Question: Describe the condition in detail:
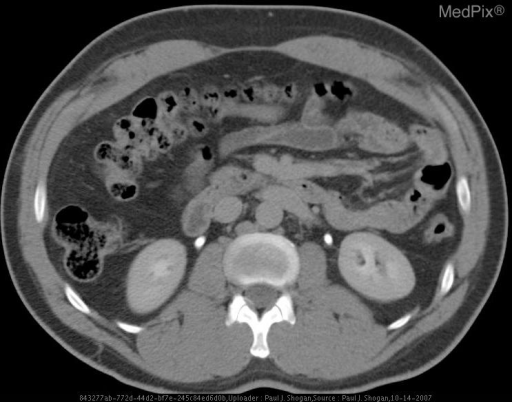
Answer: The disease is discussed as: Lesions/Condition: Duplicated Inferior Vena Cava (IVC)

Discussion:

A duplicated IVC is commonly identified as an incidental finding during routine abdominal CT examinations, and is present in 3% of the population.  It is derived from a persistence of both right and left supracardinal veins.

Typically, the left IVC is a direct continuation of the left common iliac vein, ascending to the left of the abdominal aorta, crossing midline anterior to the aorta to join the right IVC via the left renal vein.

Knowledge of a duplicated IVC is important in the planning of vascular procedures, both surgical and radiologic.